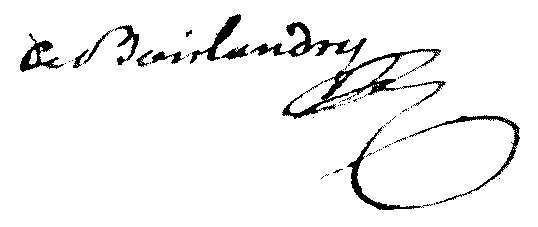
Signature of: louis legrand de boislandry